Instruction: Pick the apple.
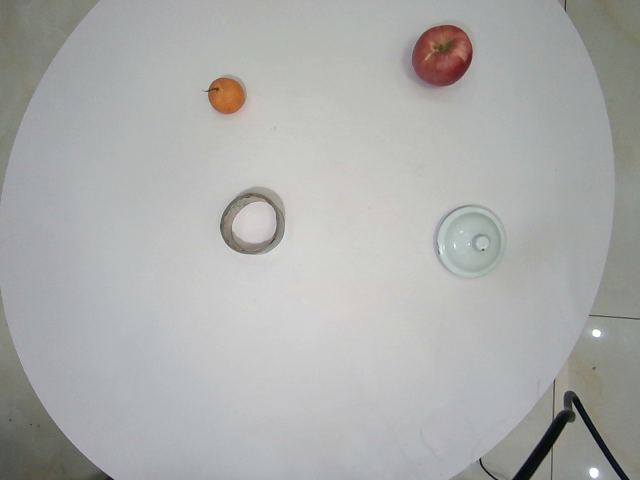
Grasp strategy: vertical